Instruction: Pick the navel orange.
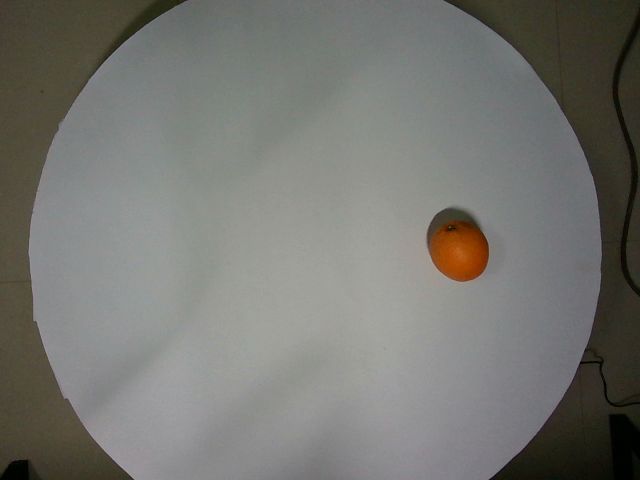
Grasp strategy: vertical